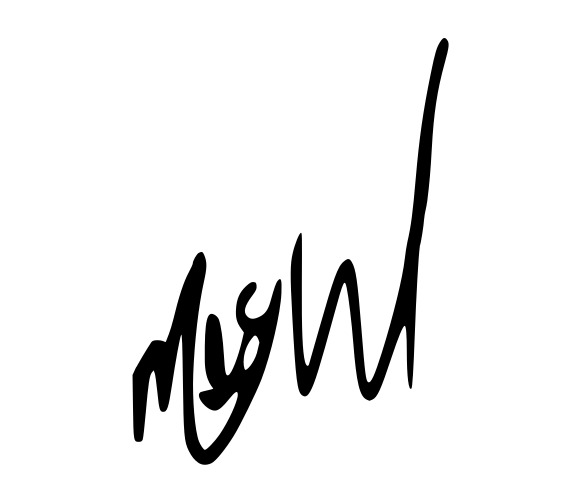
Signature of: muhammad haji ibrahim egal